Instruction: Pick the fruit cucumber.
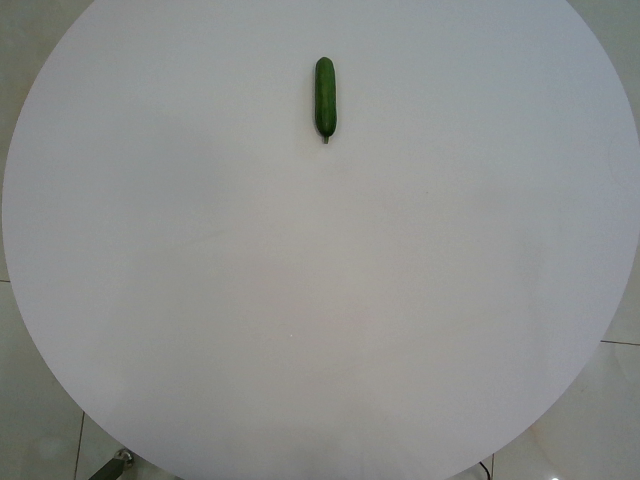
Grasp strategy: vertical